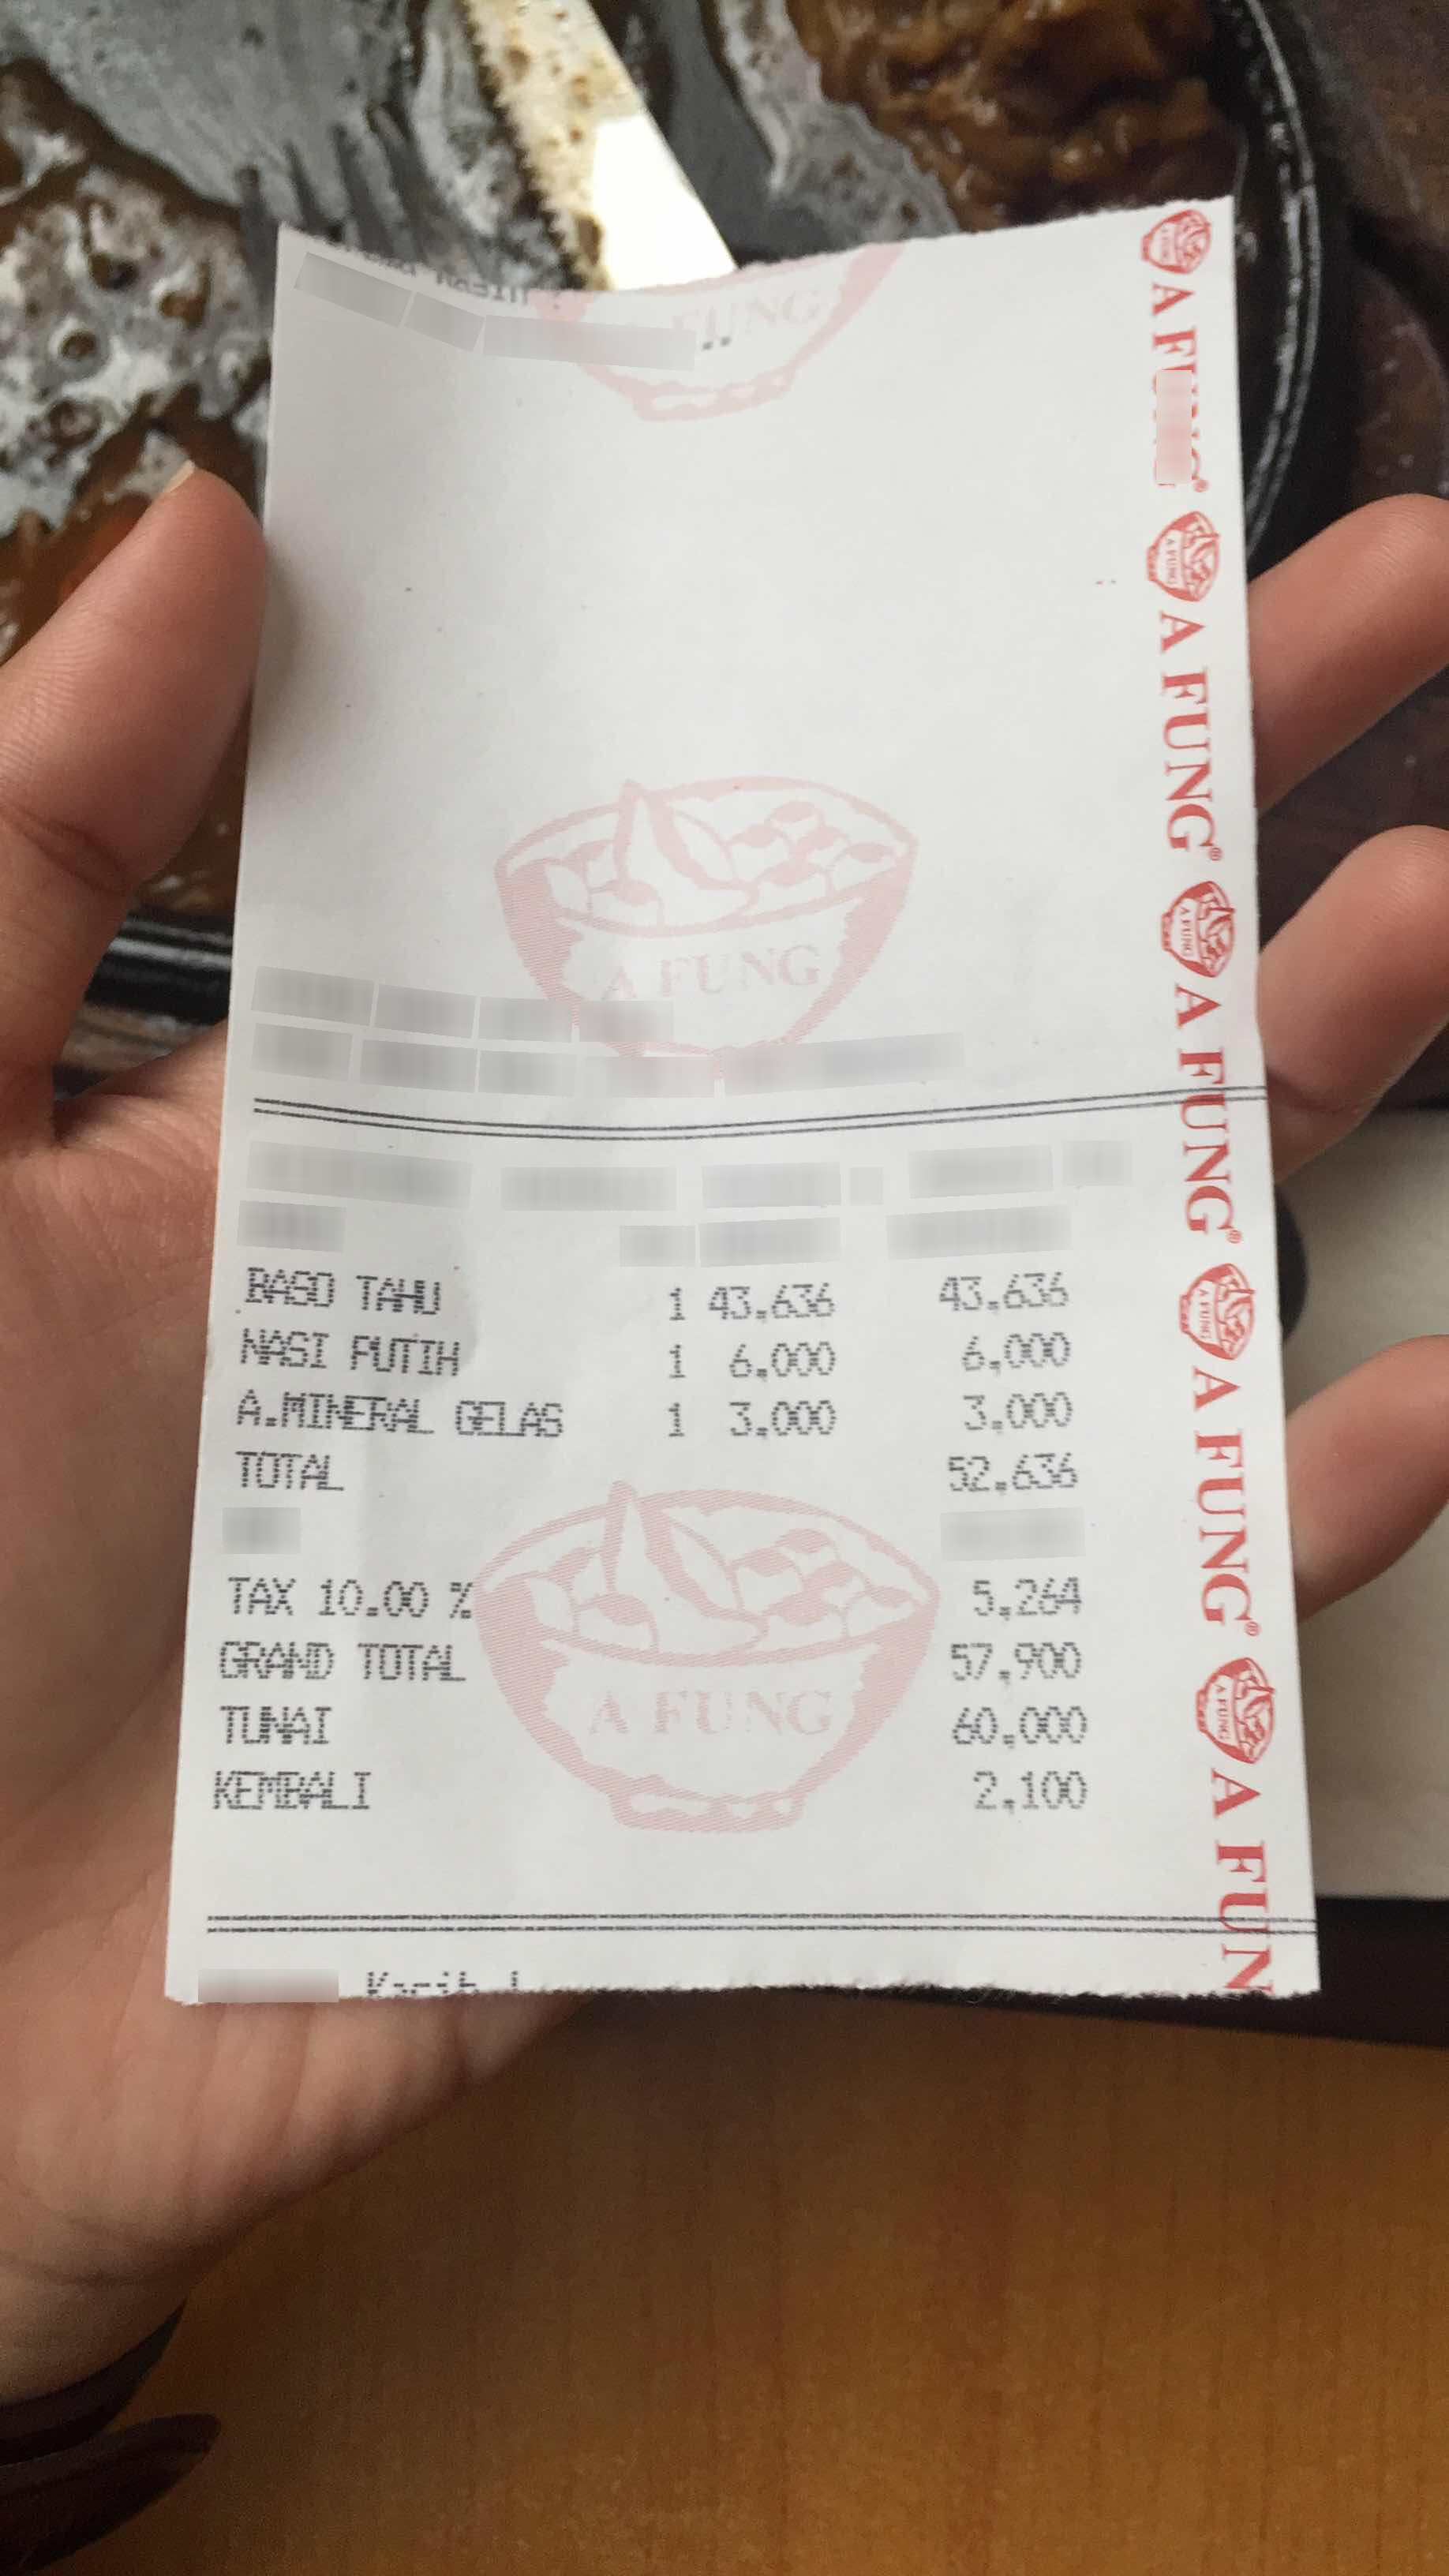
Number of items: 3
Subtotal: 52.636
Tax: 5,264
Total: 57,900
OCR text regions:
text: GRAND
text: TOTAL
text: 57,900
text: TUNAI
text: 60.000
text: KEMBALI
text: 2,100
text: TOTAL
text: 52.636
text: TAX
text: 10.00
text: %
text: 5,264
text: BASO
text: TAHU
text: 1
text: 43.636
text: 43.636
text: NASI
text: PUTIH
text: 1
text: 6.000
text: 6,000
text: A.MINERAL
text: GELAS
text: 1
text: 3,000
text: 3,000